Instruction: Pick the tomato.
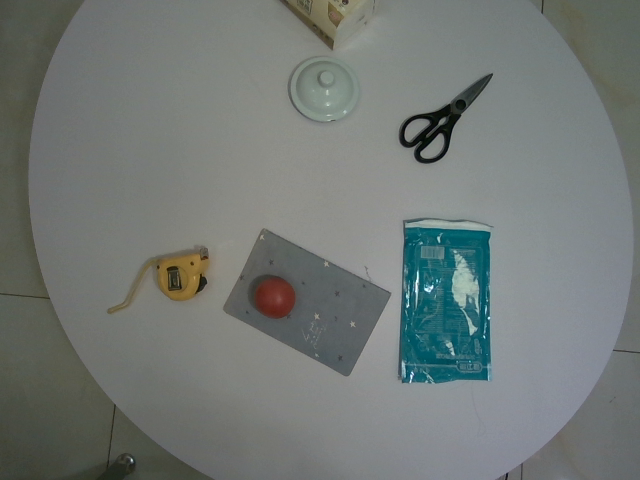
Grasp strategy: vertical